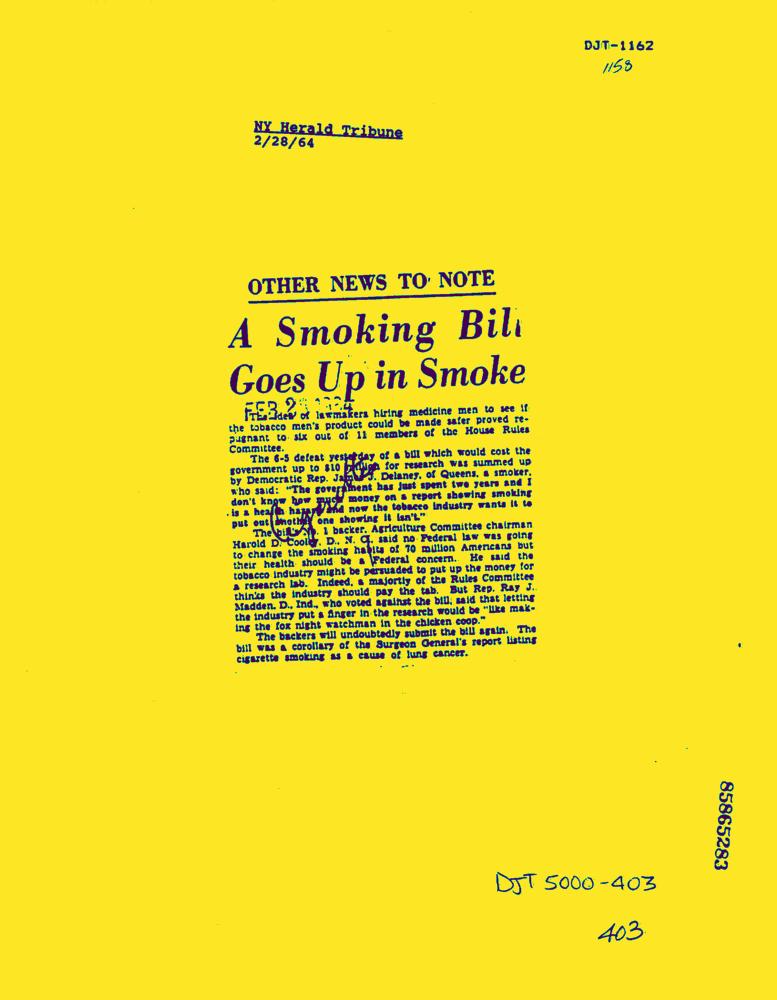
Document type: News-Article